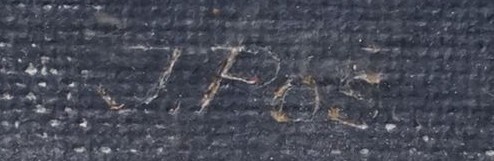
Signature of: jaroslav poš